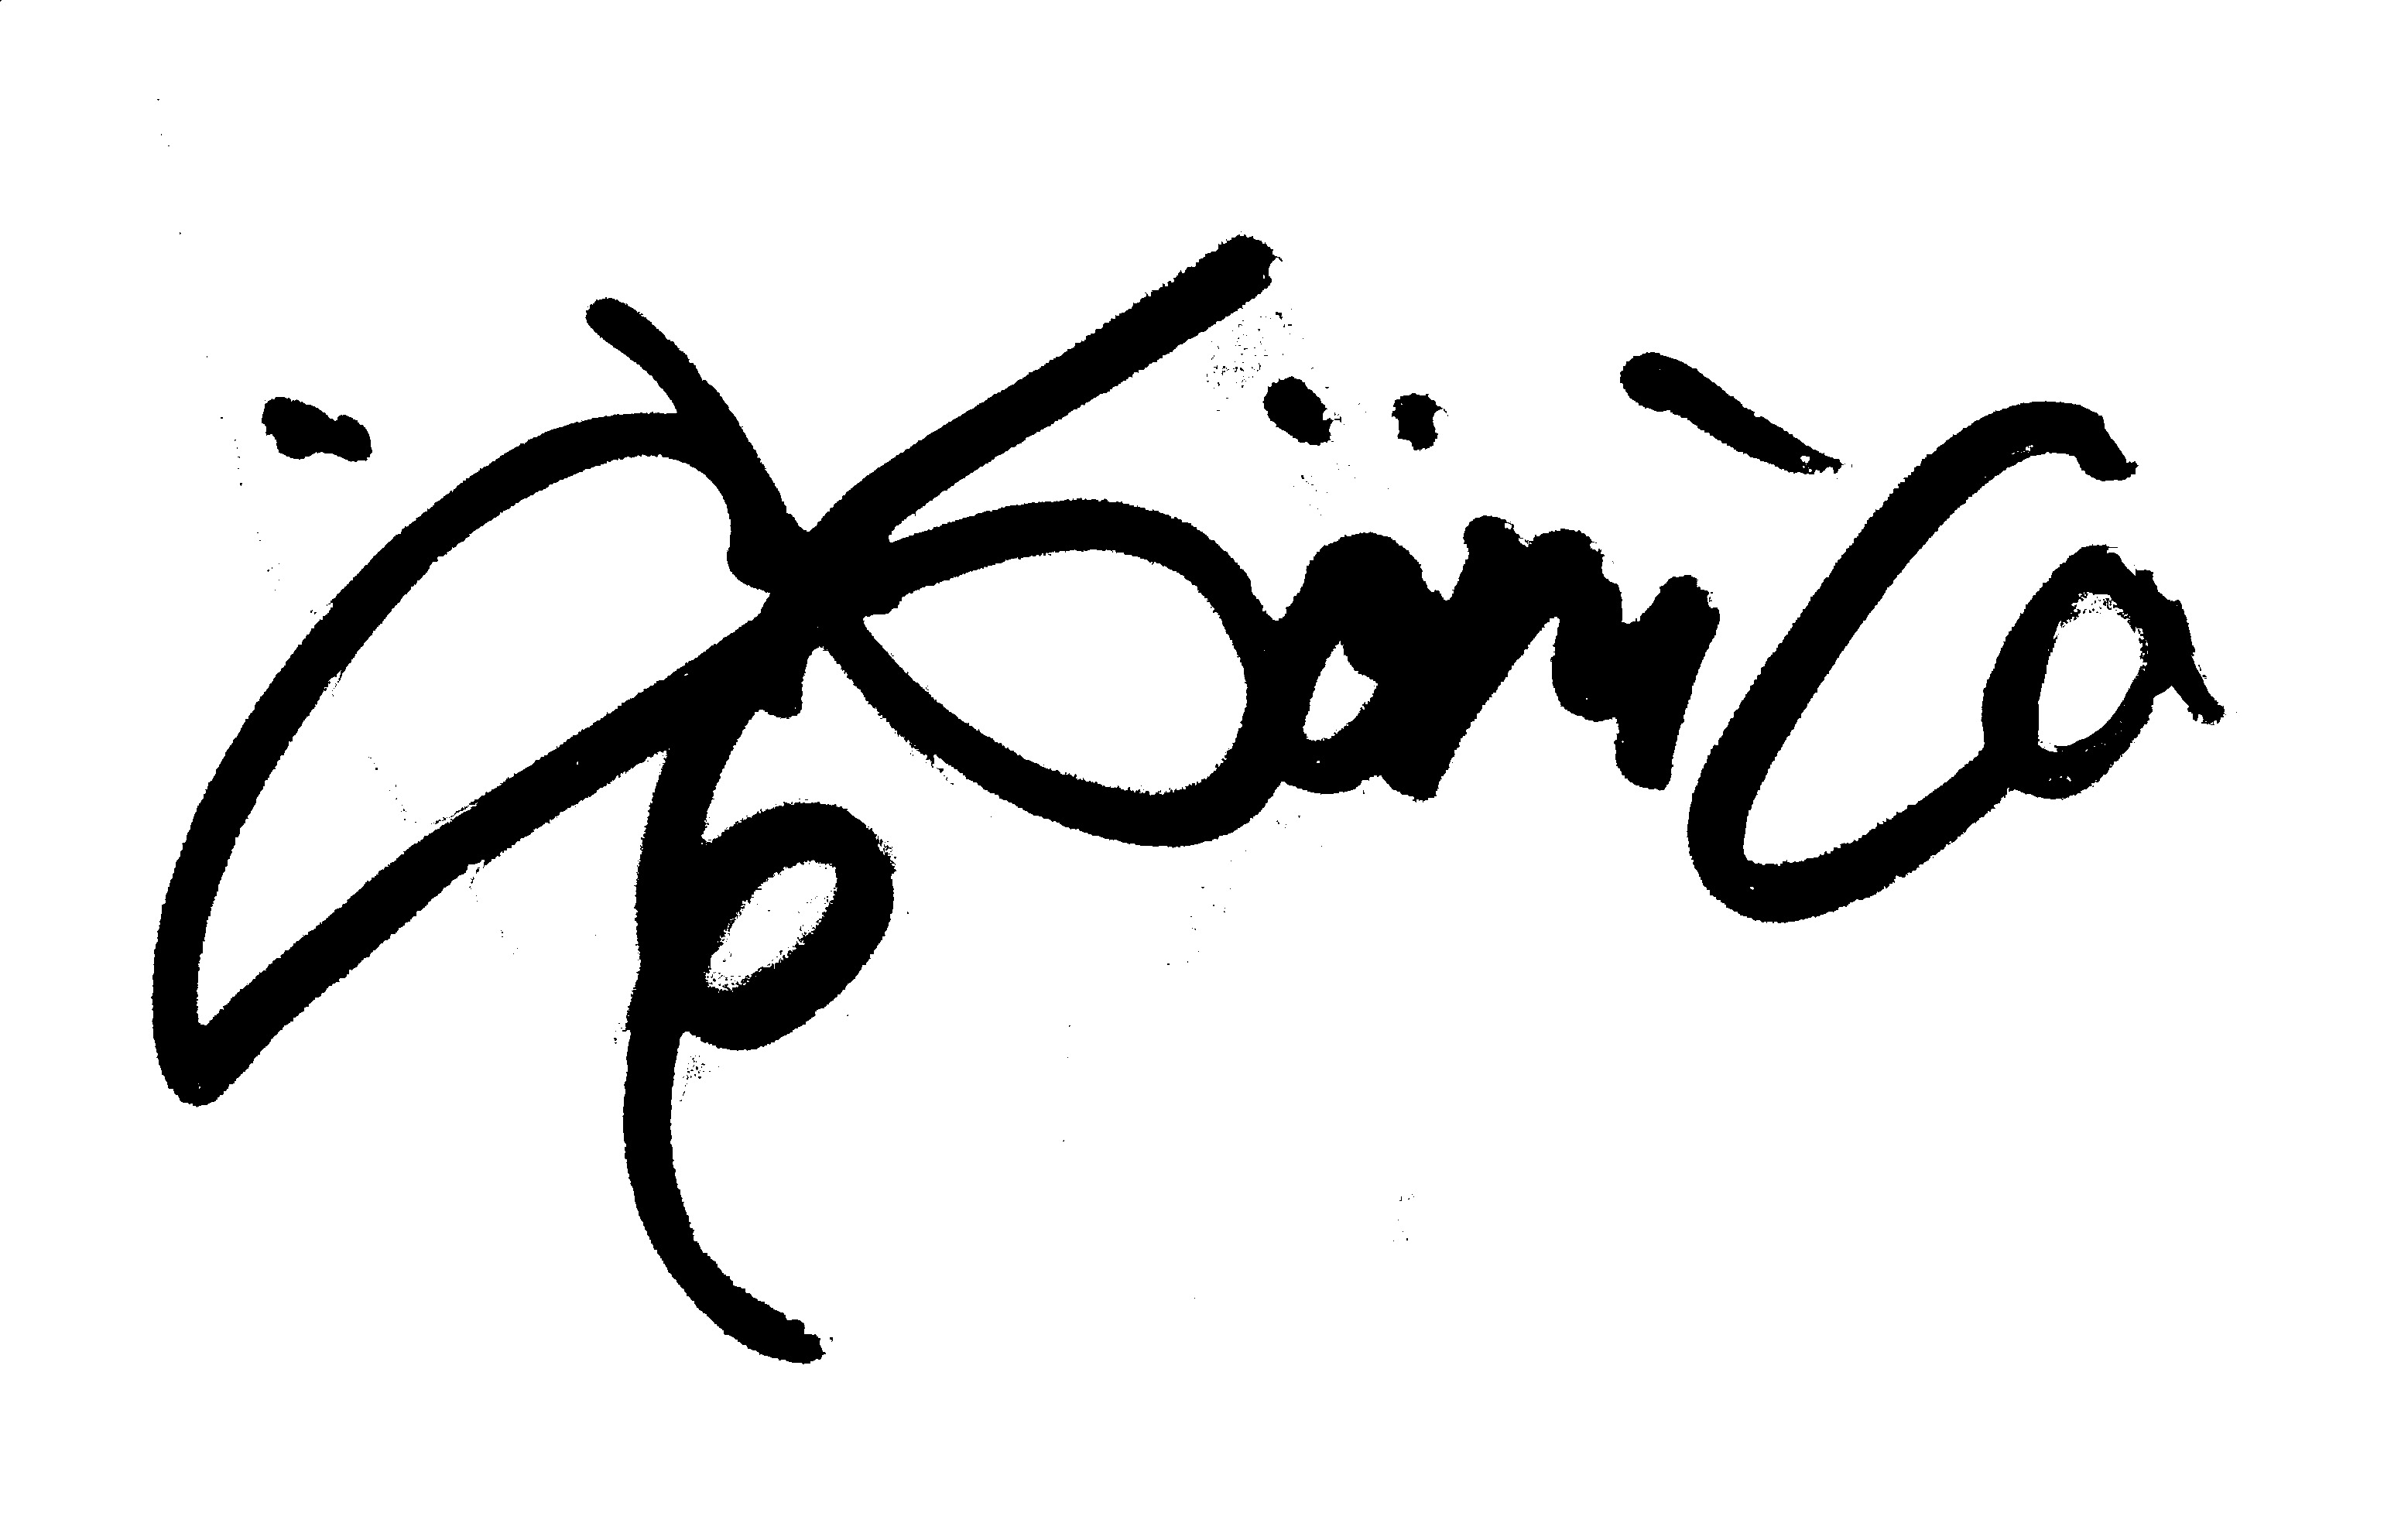
Signature of: monika